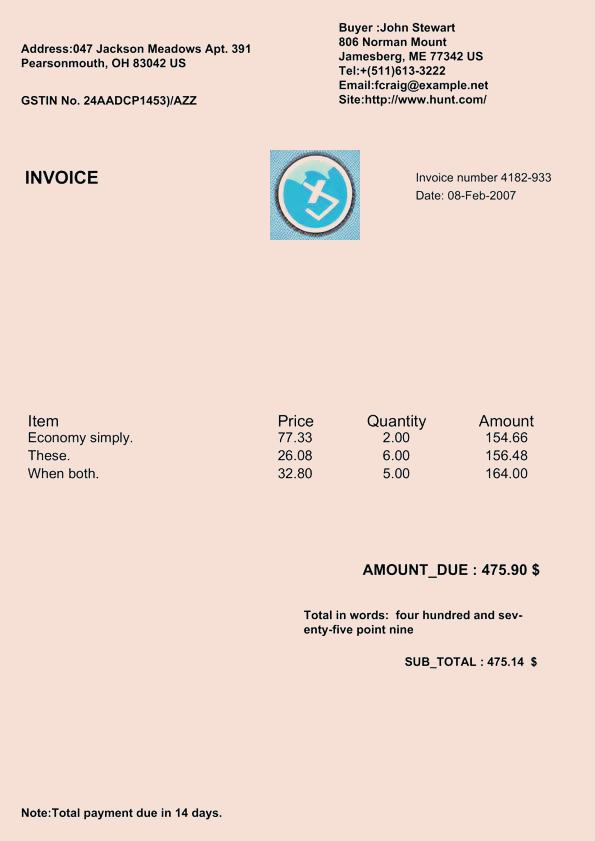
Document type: Invoice